Question: Describe the condition in detail:
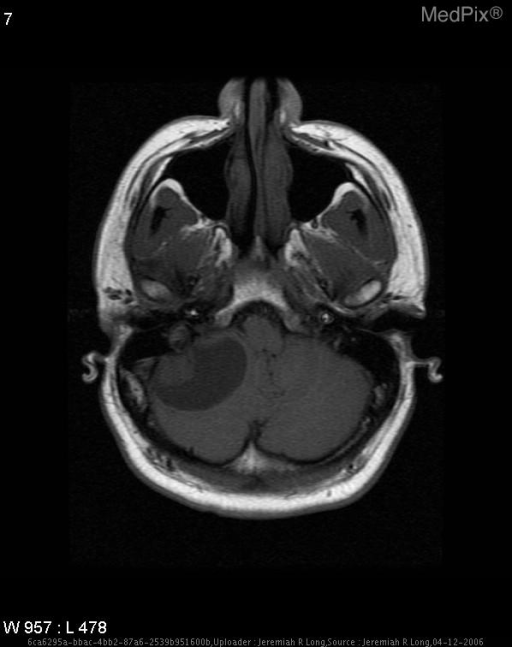
Answer: The disease is discussed as: Hemangioblastomas represent approximately 1-2% of all primary brain tumors.  They are strongly associated with von Hippel-Lindau (VHL) syndrome.  10-20% of hemangioblastomas occur with VHL syndrome and approximately 45% of patients with VHL syndrome eventually develop a hemangioblastoma.  95% of hemangioblastomas occur in the posterior fossa (fewer than 100 case reports exist of supratentorial locations), and overall they account for 7-12% of all posterior fossa tumors in adults (including primary and metastatic tumors).

Pathologically, hemangioblastomas are highly vascular tumors comprised primarily of capillaries and pericytes (aka “stromal” cells).  While their World Health Organization classification remains under tumors of uncertain histogenesis, hemangioblastomas may arise from embryonic plexus epithelium based upon their expression of transthyretin and transferrin.  They are typically well circumscribed, with 60% being cystic with a mural nodule and 40% being solid.  Their solid/nodular component is composed of tightly packed blood vessels varying in size from capillaries to cavernous, with the nidus of the tumor abutting the pial surface.  Hemangioblastomas do not have a capsule, and when cystic, their wall is composed of compressed neural glial cells.  The associated cystic fluid is xanthochromic, with a concentration of amino acids, alkaline phosphates, and mucoproteins similar to that of blood, suggesting origination from diffusion from the solid vascular component of the tumor.

Hemangioblastomas are rare in children and typically present during the third to fifth decade.  They typically grow slowly and clinical presentation depends upon the tumor size and location.  Posterior fossa tumors can present with minor neurological symptoms for months followed by an acute exacerbation.  The most common symptoms include: headache, vomiting, and ataxia.  A distinguishing clinical presentation of hemangioblastomas is their potential to present with polycythemia secondary to tumoral production of erythropoietin.  This occurs in approximately 20% of posterior fossa tumors, and is more commonly seen in solid hemangioblastomas.  Surgical resection is considered standard of care, however recurrence is seen in approximately 25% of cases, most frequently in association with VHL syndrome.

CT evaluation of hemangioblastomas classically demonstrates a large, low density, cystic-appearing cerebellar mass.  The addition of intravenous contrast material greatly increases the ability to identify a strongly enhancing mural nodule adjacent to the pial surface.  Solid tumors enhance strongly and uniformly.  During angiography, the common pattern is a large avascular posterior fossa mass with a small, highly vascular mural nodule.  A prolonged vascular stain is typical.  MR imaging reveals the cystic component with a low signal on T1-weighted sequences and a high signal on T2-weighted sequences.  The solid/nodular component is variable in its signal characteristics, and typically is heterogeneously isointense on T1-weighted sequences and hyperintense on T2-weighted sequences.  Intense enhancement following gadolinium is typical.  Prominent serpentine “flow voids” can often be seen as well within the mass.